Question: Explain the disease:
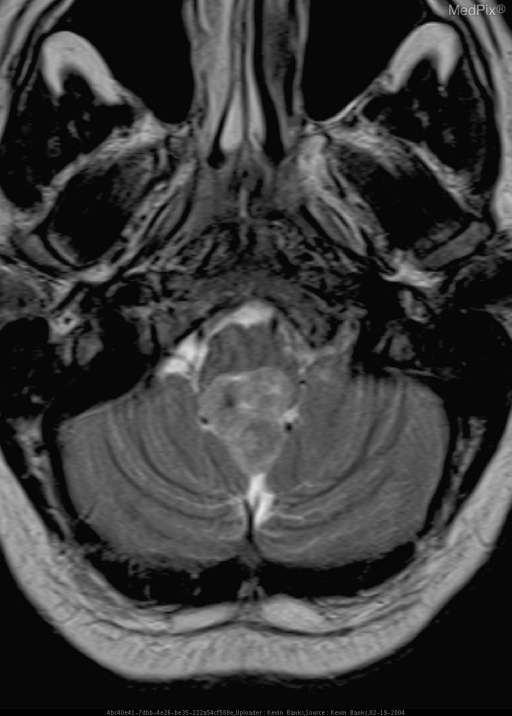
Answer: The disease is discussed as: Ependymomas are an uncommon group of glial tumors. They account for less than 10 percent of central nervous system (CNS) lesions and 25 percent of spinal cord tumors. The incidence of these tumors is approximately equal between males and females. The median age at diagnosis is five years of age with 25-40% of patients being less than two years old. Ependymomas typically arise within or adjacent to the ependymal lining of the ventricular system; they occasionally occur within the brain parenchyma, and rarely outside the CNS. In children, approximately 90 percent of ependymomas are intracranial (60 percent in the posterior fossa); the remainder arise within the spinal cord. In adults, approximately 75 percent arise within the spinal canal. The fourth ventricle is the most common infratentorial site and extension into the subarachnoid space occurs frequently. Supratentorial lesions can be either intraventricular (most commonly in the lateral ventricles) or parenchymal.  The biology and natural history of ependymomas resemble those of low-grade gliomas; as a result, local growth is predominant and less than 5 percent present with metastatic disease.

Ependymomas are usually well demarcated with frequent areas of calcification, hemorrhage, and cysts. Ependymomas span a histologic appearance from low grade (WHO grade II) differentiated lesions (ependymoma or myxopapillary ependymoma) to anaplastic (WHO grade III) tumors. Rarer subtypes of ependymoma include cellular, papillary, and clear cell variants. Myxopapillary ependymoma is composed of morphologically distinct cells from nonmyxopapillary or regular ependymoma. It arises within the region of the conus medullaris and filum terminale and appears much less malignant than does regular ependymoma. These lesions are classified as grade I, or low grade.

The clinical presentation of ependymoma is dependent upon tumor location. Most patients with posterior fossa lesions have evidence of increased intracranial pressure. As a result, headache, nausea and vomiting, ataxia, vertigo, and papilledema are common at presentation. Cranial nerve palsies are very common, especially involving cranial nerves VI to X. Brain stem invasion may occur. Seizures or focal neurologic deficits are most prominent when the tumors arise in the supratentorial compartment. Tumors involving the spinal cord present with deficits related to involvement of ascending or descending nerve tracts, or exiting peripheral nerves, that are specific to the level of the tumor.

The differential diagnosis for tumors that present in the posterior fossa includes medulloblastoma, astrocytoma, and brain stem or choroid plexus tumors. In the supratentorial location, glial tumors, PNETs, and choroid plexus carcinoma or papilloma should be considered. The CT appearance is often hyperdense with homogeneous enhancement; cysts and calcifications are common. The presence of calcifications within a tumor located in the fourth ventricle is highly suggestive but not diagnostic of ependymoma. On MRI, these tumors have a hypointense appearance on T1, and are hyperintense on T2 or proton density images; gadolinium enhancement is usually prominent. A subependymoma should be suspected in adults who present with a long clinical history and evidence of a non-enhancing, well-demarcated, nodular intraventricular tumor that is isodense on CT, and isointense in T1 and hyperintense in T2-weighted images on MRI. Stereotactic biopsy or surgical resection are necessary for the diagnosis of ependymoma. All patients should have spinal imaging of the entire neuraxis by MRI to exclude metastatic disease, since up to 10 percent of patients have evidence of spinal seeding.

Standard therapy for ependymoma consists of resection, usually followed by adjuvant radiotherapy. Chemotherapy does not appear to play an important role in the management of these tumors in adults but does in children.

It is difficult to estimate prognosis precisely in patients with ependymoma. In addition to tumor location, the extent of surgical resection and grade of malignancy have been identified as important factors in some studies. Approximately 90 percent of recurrences are local, underscoring the importance of local therapy to outcome. Supratentorial tumors appear to have a better prognosis than those located infratentorially. The risk of recurrence with myxopapillary and subependymoma is low and the prognosis is generally excellent for patients with these low grade tumors. High grade ependymomas are associated with poor outcome in most studies. In children, better performance status and older age are also associated with better prognosis. Compared to older children, infants may do less well partly because they have a higher incidence of infratentorial tumors, and partly because they tend not to receive timely adjuvant radiotherapy due to toxic effects on brain development.